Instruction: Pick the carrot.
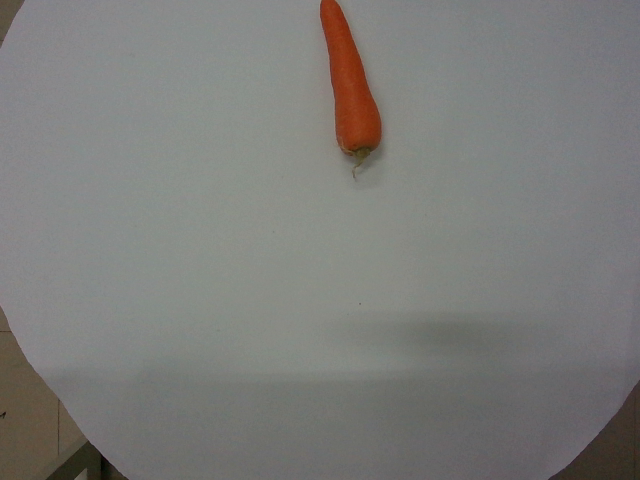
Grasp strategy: vertical